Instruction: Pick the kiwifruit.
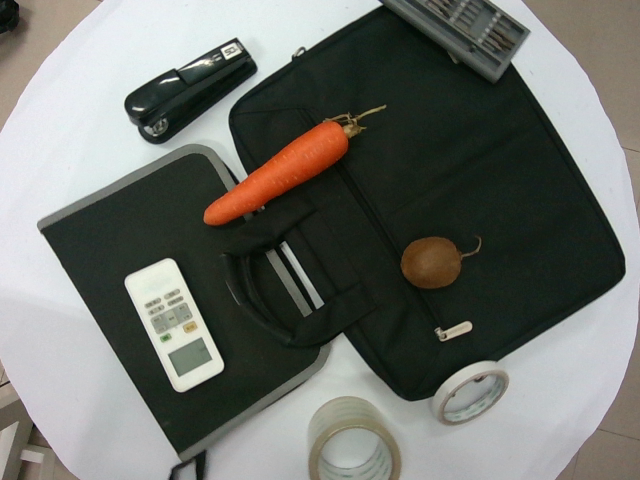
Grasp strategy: vertical